Question: How is the history relevant to the case?
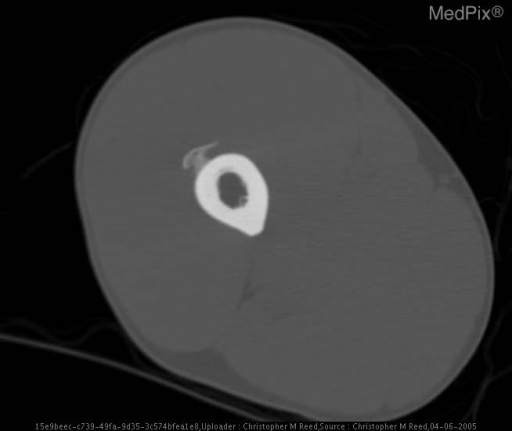
Answer: The patient's history of 24 year old male with history of blunt trauma to right thigh, presents with palpable soft tissue mass at site of injury. is key in understanding the case.